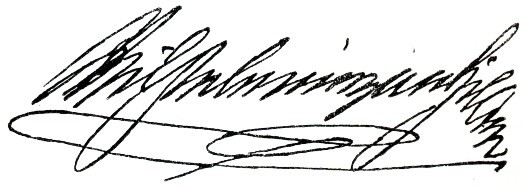
Signature of: wilhelmine von hillern